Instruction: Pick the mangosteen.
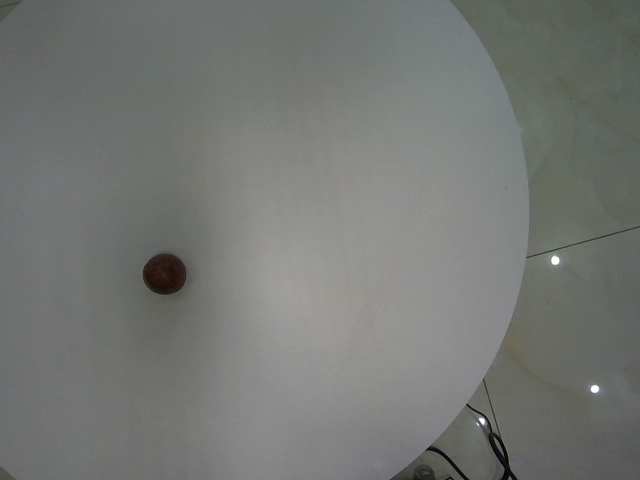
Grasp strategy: vertical